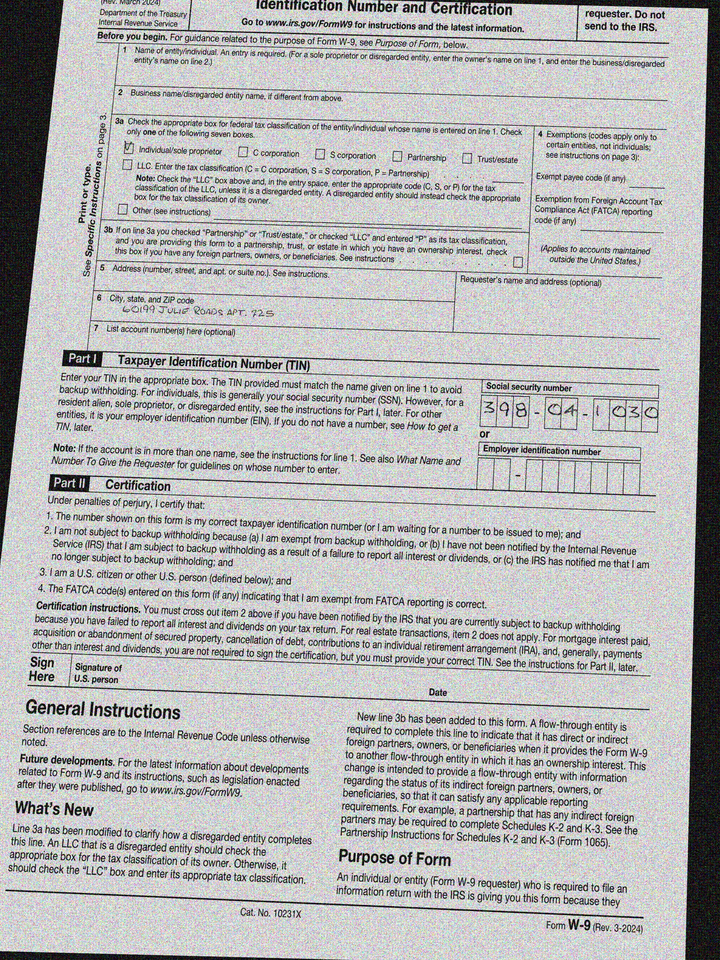
adr1: 60199 Julie Roads Apt. 725
cbx: yes
ssn: 398041030